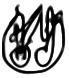
Signature of: marie félicité brosset